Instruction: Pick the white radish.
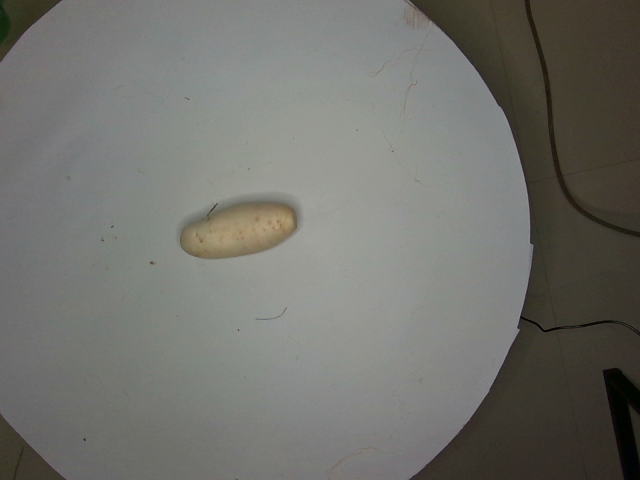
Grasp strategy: vertical